Question: In what way does the history help explain the case?
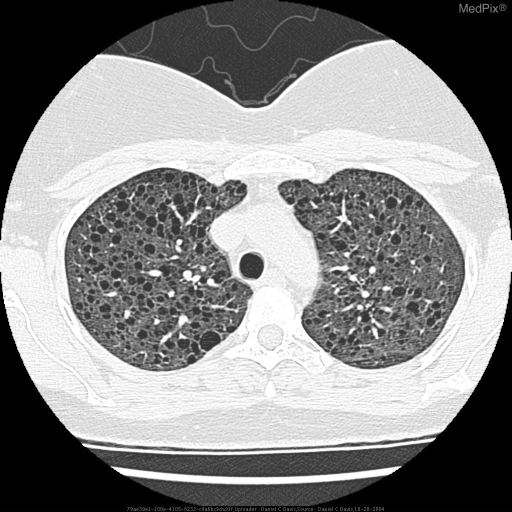
Answer: The patient's history of dyspnea is key in understanding the case.